Question: Talk about the condition:
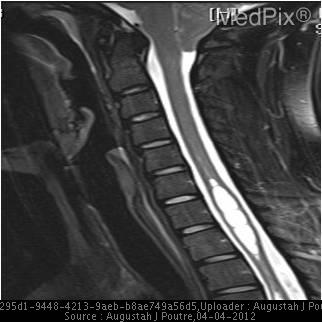
Answer: The disease is discussed as: The Chiari I formation (sometimes termed congenital tonsillar ectopia) that presents in adult patients is herniation of the cerebellar tonsils over 5mm below the line connecting the basion with the opisthion (the foramen magnum).  Several proposed causes are a small posterior fossa, disproportionate CSF absorption from subarachnoid spinal space, and cerebellar overgrowth.  It is commonly associated with syringohydromyelia 30-60% and hydrocephalus 20-25%.  Other associated defects include basilar invagination (25-50%), Klippel-Feil (5-10%), and atlantooccipital assimilation (1-5%).  Unlike the Chiari II formation, Chiari I formations are not associated with myelomeningoceles.

The diagnosis is based on the amount of herniation of the cerebellar tonsils into the foramen magnum and the patient’s age.  Up to age 10, at least 6mm is required for the diagnosis, at least 5mm for 10-30 years, and 4mm for greater than 30 years of age.